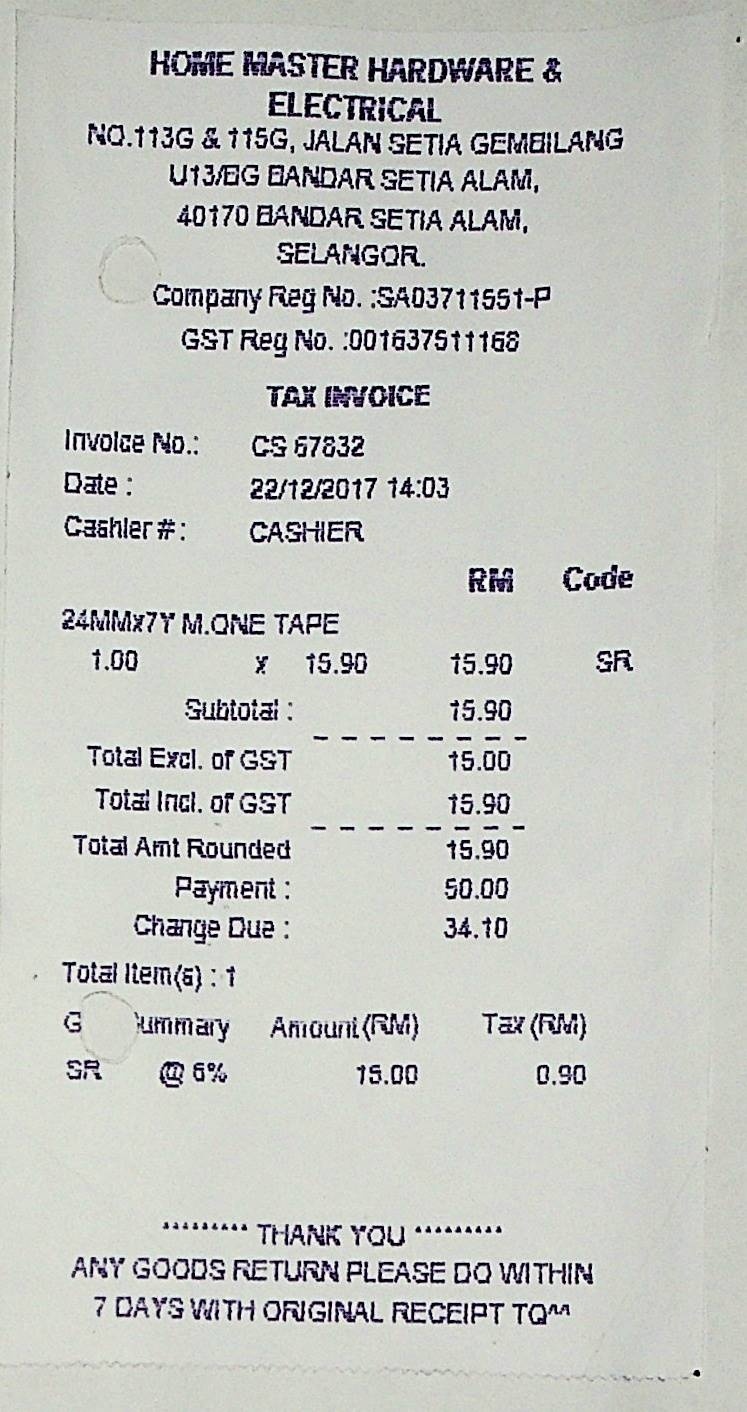
HOME MASTER HARDWARE &
ELECTRICAL
NO.113G & 115G, JALAN SETIA GEMBILANG
U13/BG BANDAR SETIA ALAM,
40170 BANDAR SETIA ALAM,
SELANGOR.
COMPANY REG NO.:SA03711551-P
GST REG NO.:001637511168
TAX INVOICE
INVOICE NO.:
CS 67832
DATE :
22/12/2017 14:03
CASHIER#:
CASHIER
RM
CODE
24MMX7Y M.ONE TAPE
1.00
X
15.90
15.90
SR
SUBTOTAL :
15.90
TOTAL EXCL. OF GST
15.00
TOTAL INCL. OF GST
15.90
TOTAL AMT ROUNDED
15.90
PAYMENT :
50.00
CHANGE DUE :
34.10
TOTAL ITEM(S) : 1
G
UMMARY
AMOUNT(RM)
TAX (RM)
SR
@ 6%
15.00
0.90